Question: What is the assessed value of the property as noted in the document?
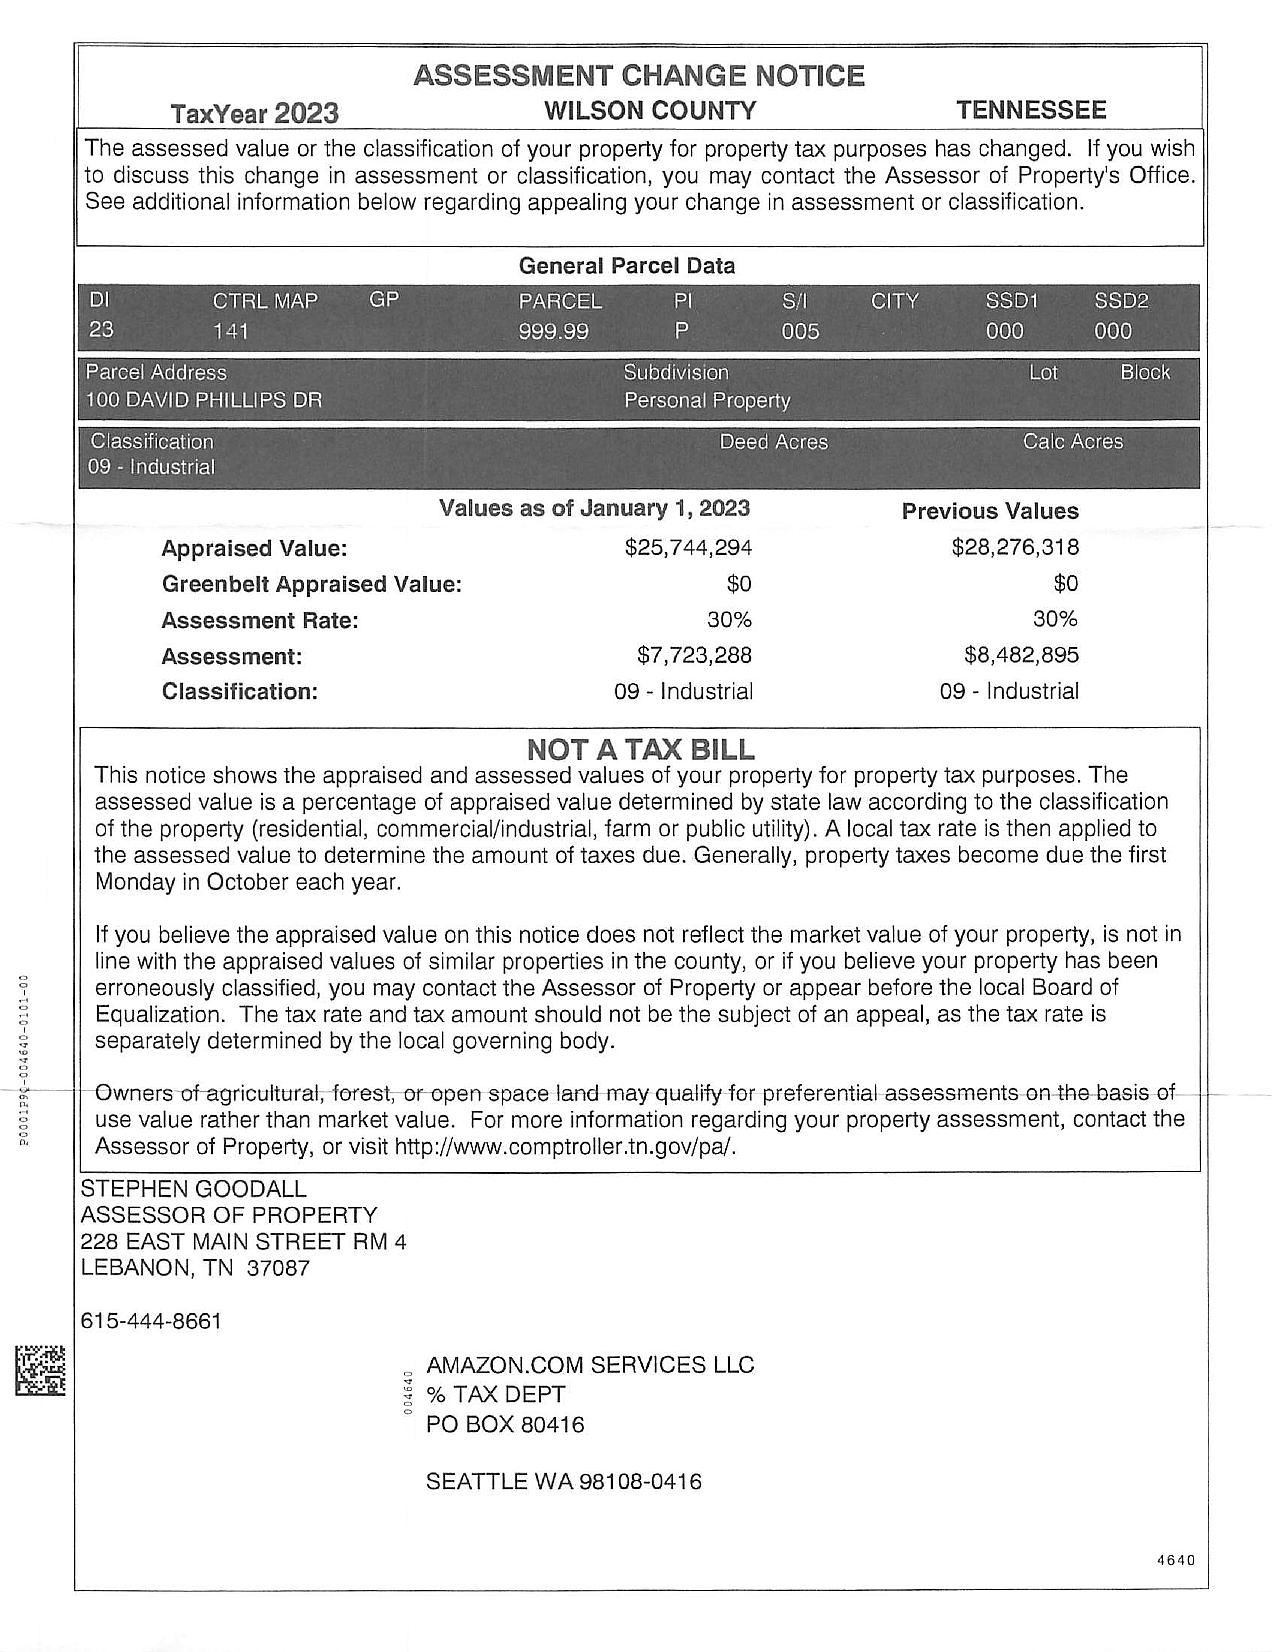
Answer: "$7,723,288 "